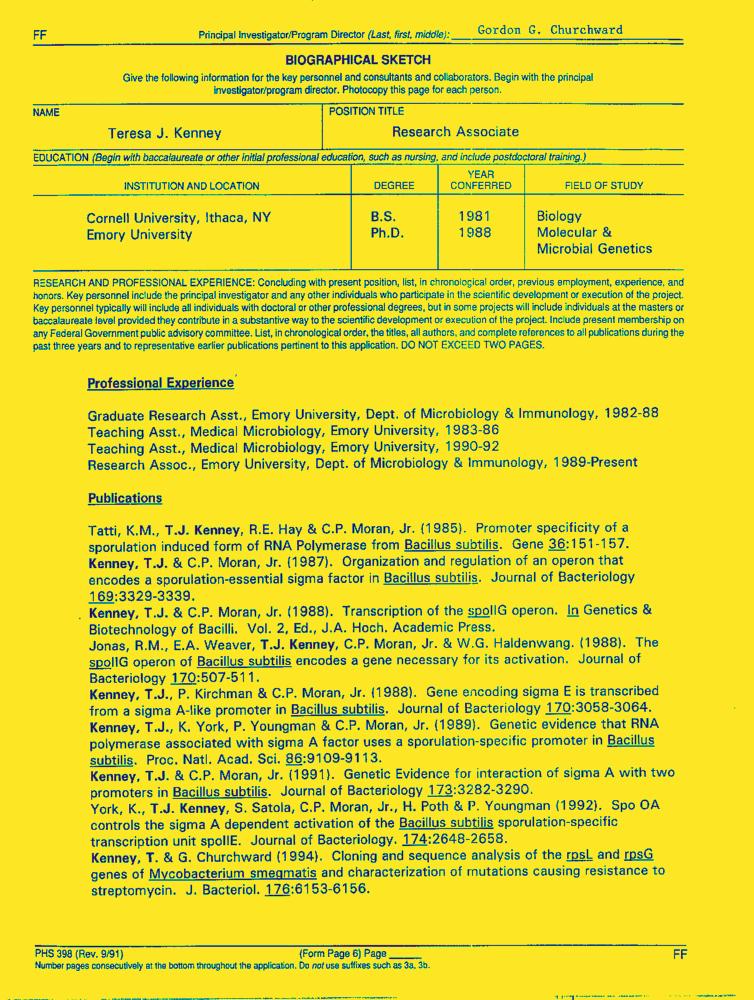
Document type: Resume-Doc